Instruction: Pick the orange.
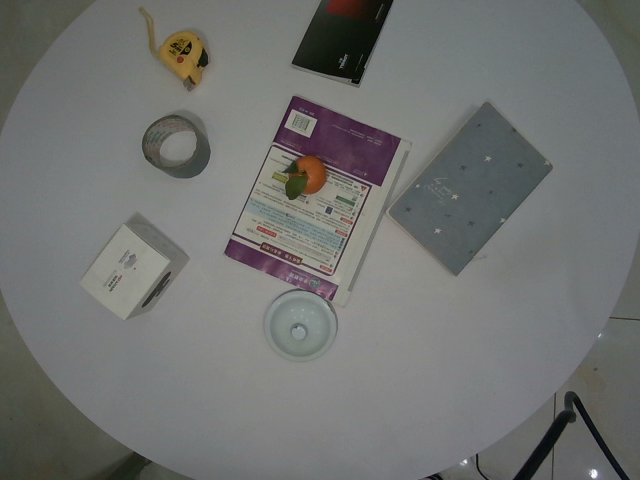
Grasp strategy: vertical